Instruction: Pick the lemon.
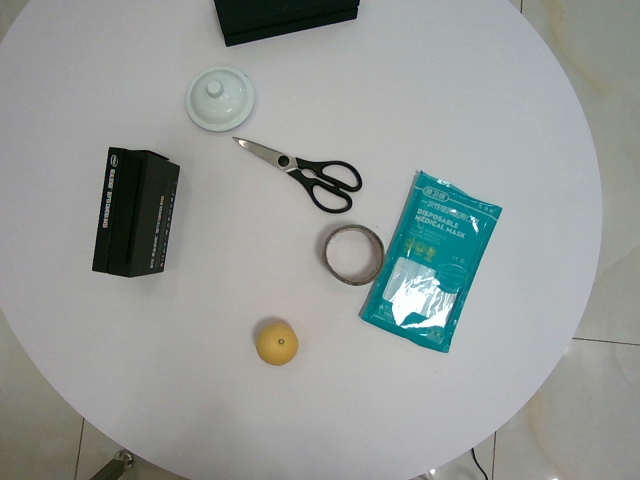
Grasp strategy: vertical